Question: How is the history relevant to the case?
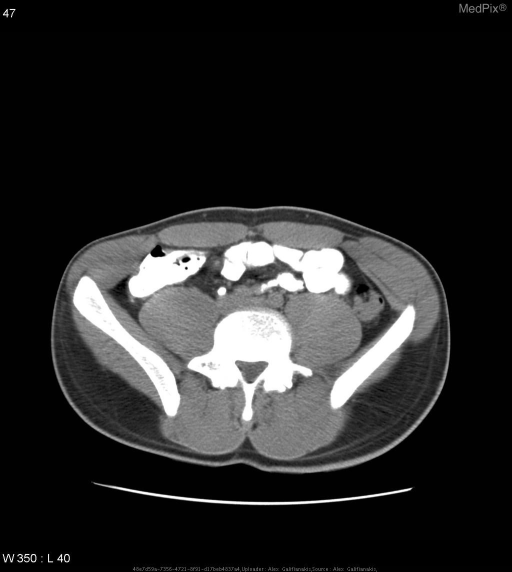
Answer: The patient's history of 19 year-old male with epigastric abdominal pain and hematochezia. is key in understanding the case.